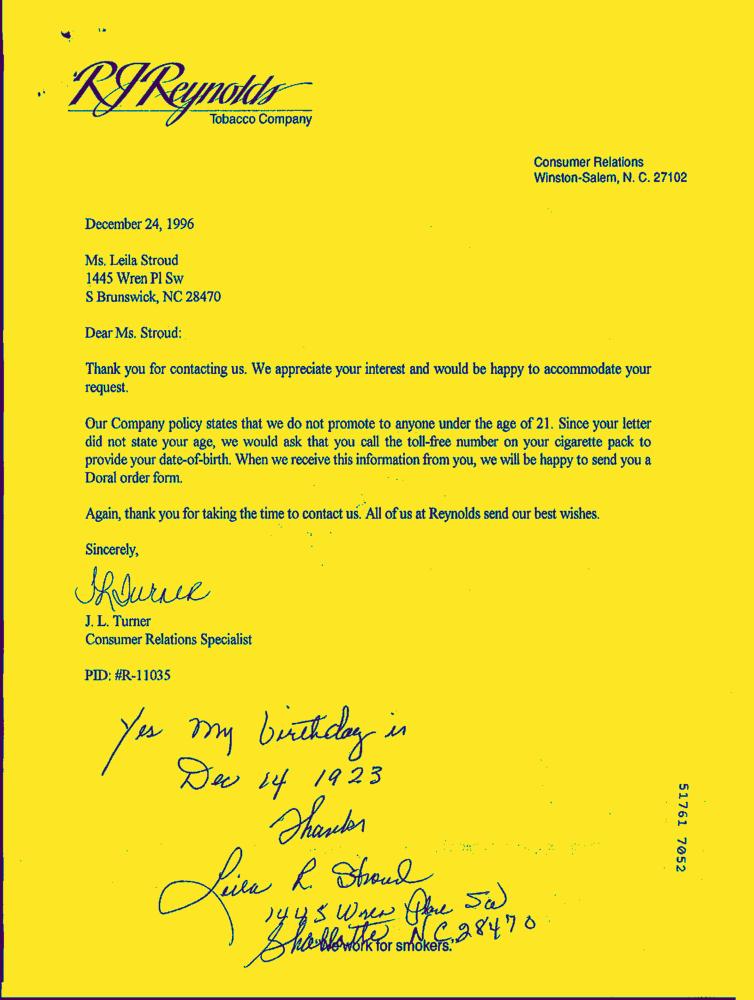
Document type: Hand-Written